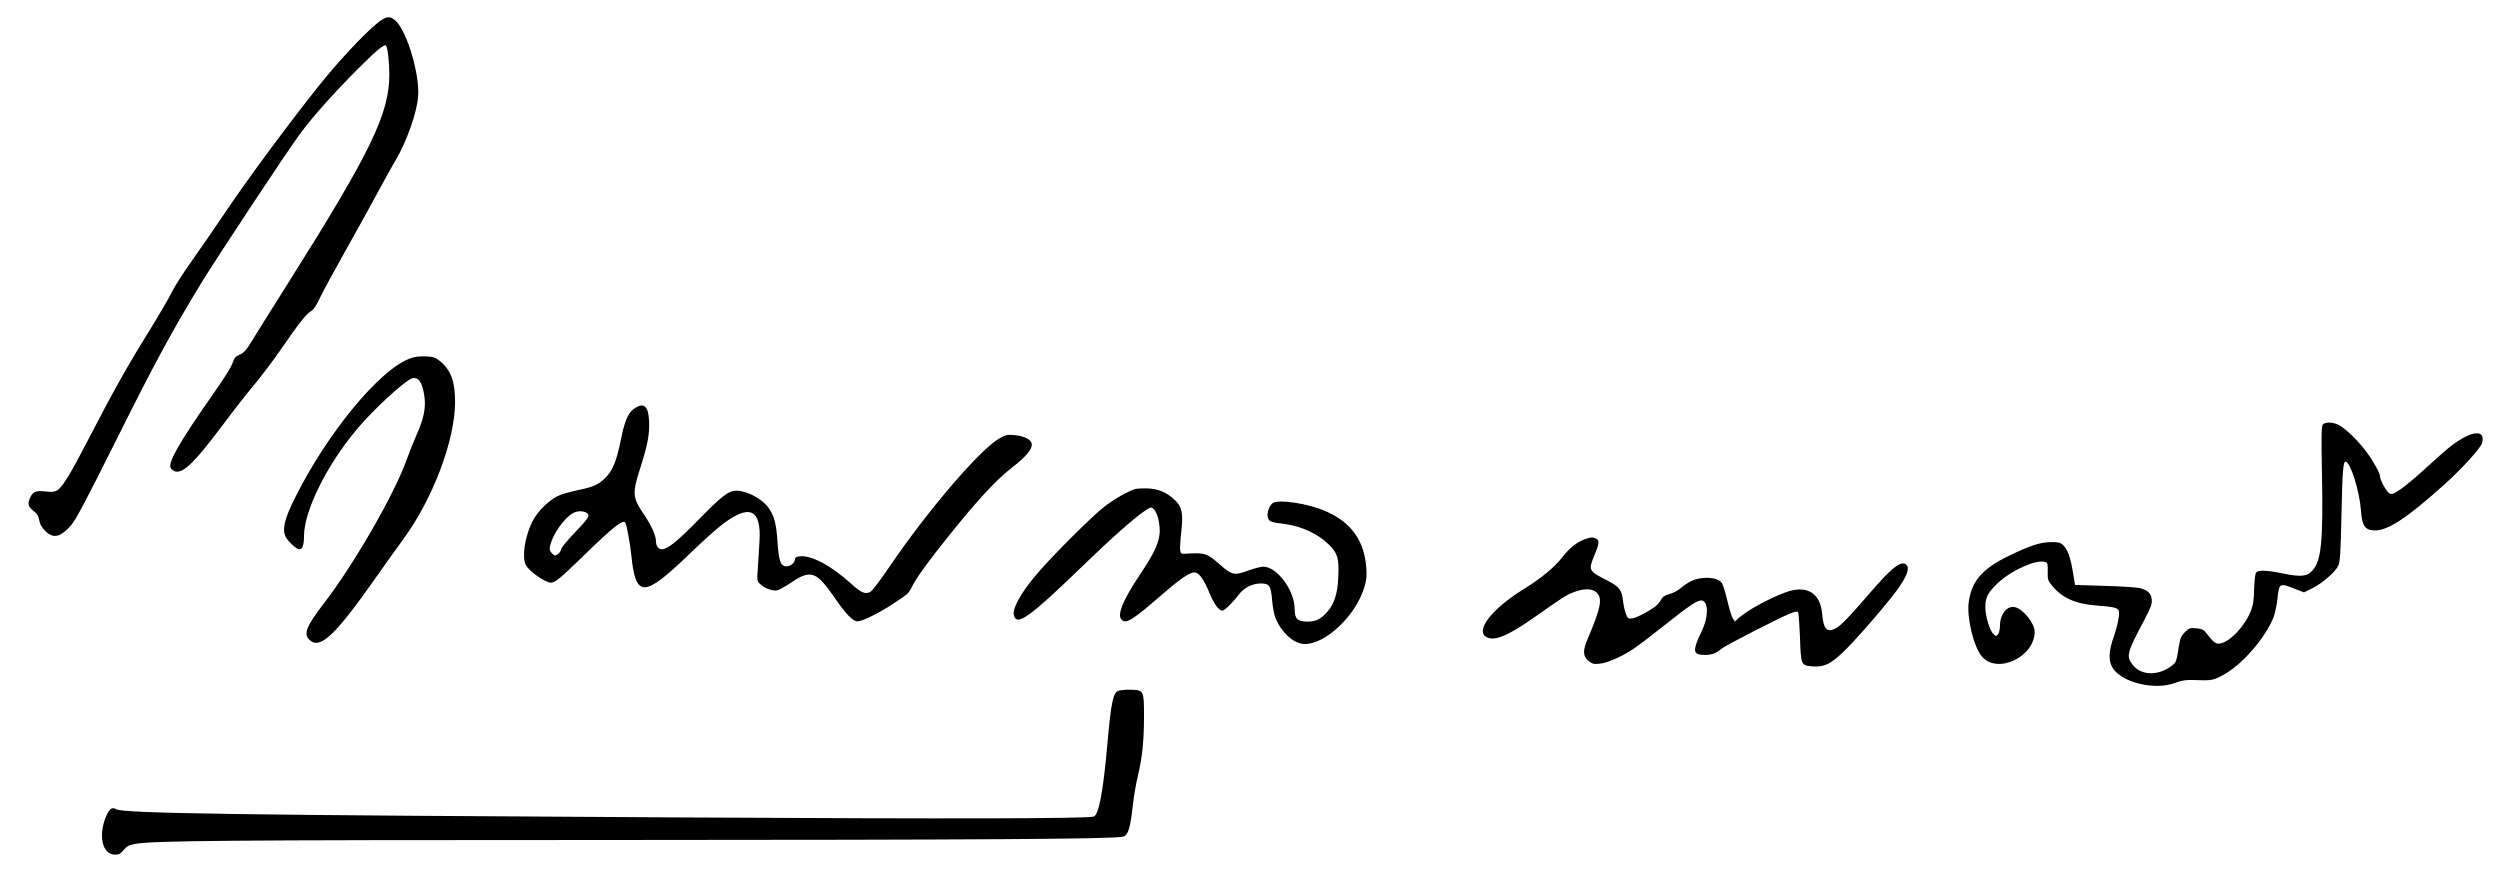
Signature of: phraya komarakunmontri chuen komarakun na nakhon